Question: What appears to be the issue?
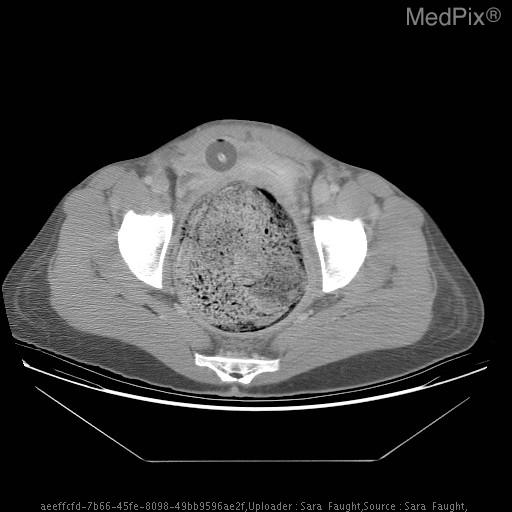
Answer: The findings suggest Plain Film: Mottled gas Pattern in the LUQ (large intestine).

CT: Markedly abnormal study demonstrating stool-distended bowel extending from the distal transverse colon to the level of the rectum, with associated compression of several structures, most noticeably the distal right ureter with associated mild dilatation of the collecting system.  There is also shift of the adnexal structures and uterus to the left. The largest dilatation of the bowel appears to be at the level of the sigmoid colon which measures approximately 11.6cm in short axis diameter.. Markedly abnormal study demonstrating stool-distended bowel extending from the distal transverse colon to the level of the rectum, with associated compression of several structures, most noticeably the distal right ureter with associated mild dilatation of the collecting system.. The patient might have a history of 33 year old woman with constipation since childhood. She presented with abdominal distension and pain..